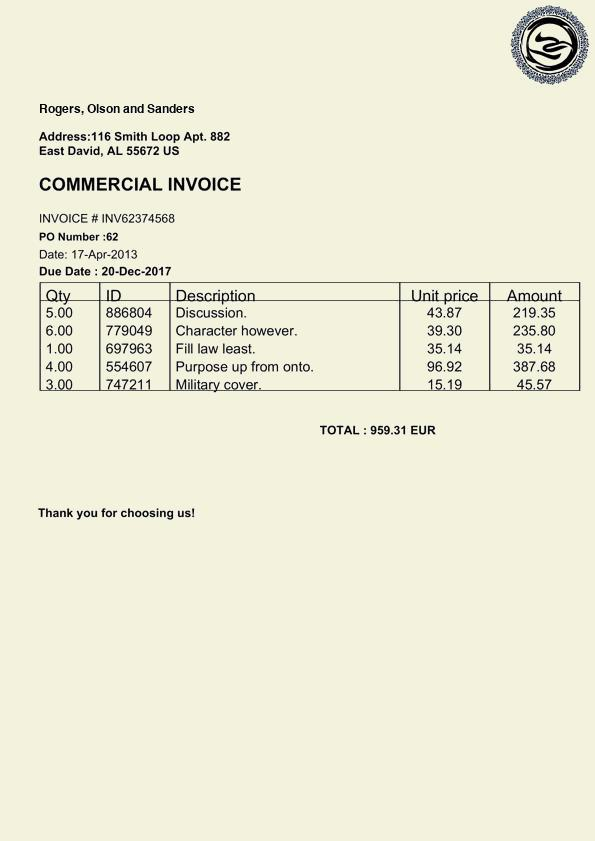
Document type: Invoice